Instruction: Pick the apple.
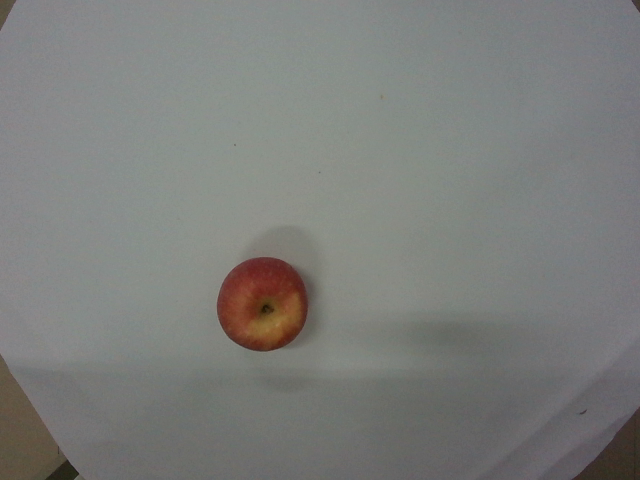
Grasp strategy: vertical